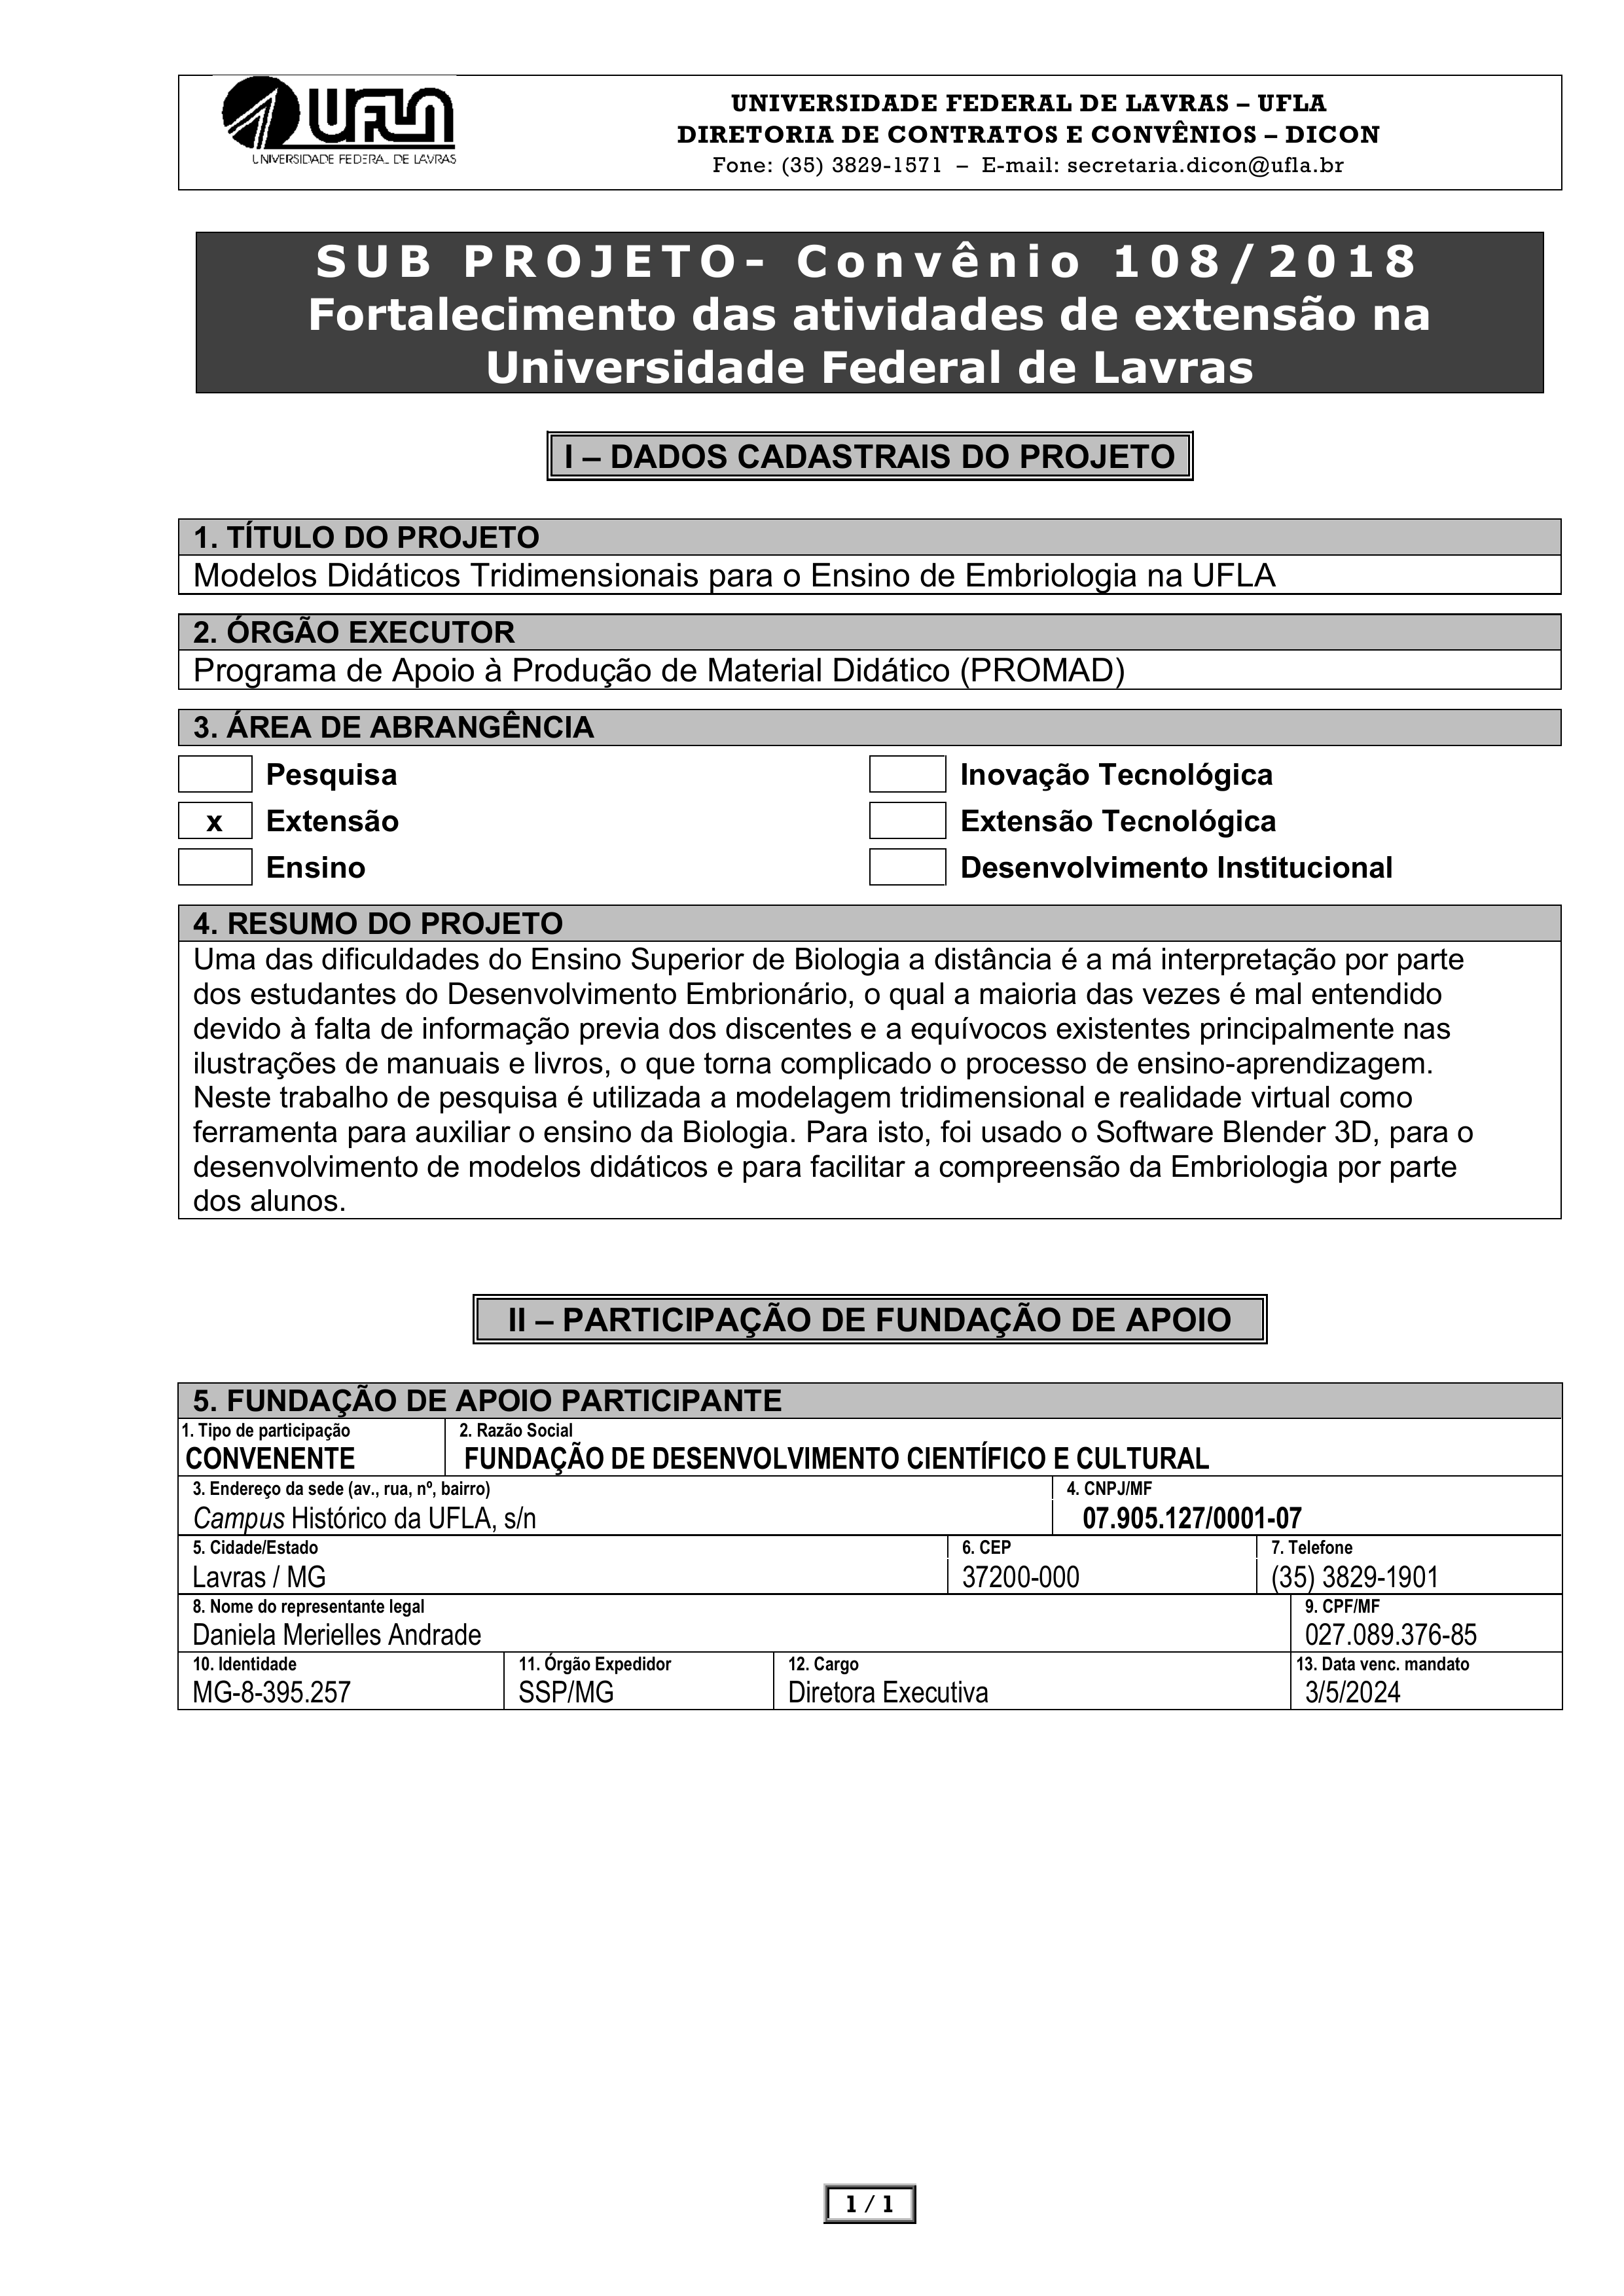
UFLA
UNIVERSIDADE FEDERAL DE LAVRAS - UFLA
DIRETORIA DE CONTRATOS E CONVÊNIOS - DICON
UNIVERSIDADE FEDERAL. DE LAVRAS
Fone: (35) 3829-1571 — E-mail: secretaria.dicon@ufla.br
SUB PROJETO- Convênio 108/2018
Fortalecimento das atividades de extensão na Universidade Federal de Lavras
I- DADOS CADASTRAIS DO PROJETO
1. TITULO DO PROJETO
Modelos Didáticos Tridimensionais para o Ensino de Embriologia na UFLA
2. ORGÃO EXECUTOR
Programa de Apoio à Produção de Material Didático (PROMAD)
3. ÁREA DE ABRANGÊNCIA
[] Inovação Tecnológica
[] Pesquisa
[] ] ExtensãoTecnológica
Extensão
[x]
[] Desenvolvimento Institucional
[] ] Ensino
4. RESUMO DO PROJETO
Uma das dificuldades do Ensino Superior de Biologia a distância é a má interpretação por parte dos estudantes do Desenvolvimento Embrionário, o qual a maioria das vezes é mal entendido devido à falta de informação previa dos discentes e a equívocos existentes principalmente nas ilustrações de manuais e livros, o que torna complicado o processo de ensino-aprendizagem. Neste trabalho de pesquisa é utilizada a modelagem tridimensional e realidade virtual como ferramenta para auxiliar o ensino da Biologia. Para isto, foi usado o Software Blender 3D, para o desenvolvimento de modelos didáticos e para facilitar a compreensão da Embriologia por parte dos alunos.
II - PARTICIPAÇÃO DE FUNDAÇÃO DE APOIO
5. FUNDAÇÃO DE APOIO PARTICIPANTE
1. Tipo de participação
CONVENENTE
2. Razão Social
FUNDAÇÃO DE DESENVOLVIMENTO CIENTIFICO E CULTURAL
3. Endereço da sede (av., rua, nº, bairro)
Campus Histórico da UFLA, s/n
4. CNPJ/MF
07.905.127/0001-07
5. Cidade/Estado
Lavras / MG
6. CEP
37200-000
7. Telefone
(35) 3829-1901
8. Nome do representante legal
Daniela Merielles Andrade
9. CPFIMF
027.089.376-85
11. Órgão Expedidor
SSP/MG
10. Identidade
MG-8-395.257
12. Cargo
Diretora Executiva
13. Data venc. mandato
3/5/2024
1/1